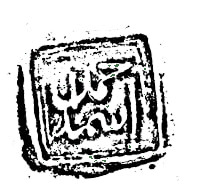
Signature of: ahmad lahori